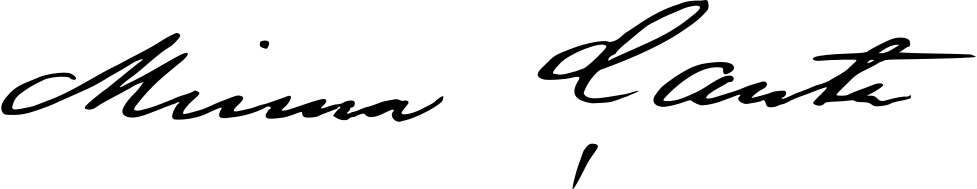
Signature of: minna canth